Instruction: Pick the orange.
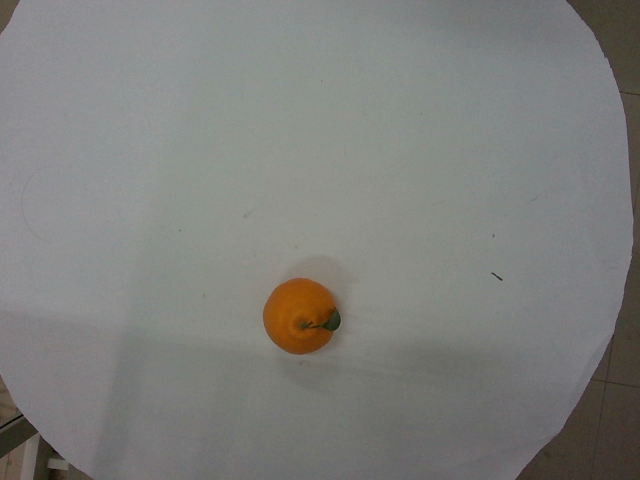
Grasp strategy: vertical